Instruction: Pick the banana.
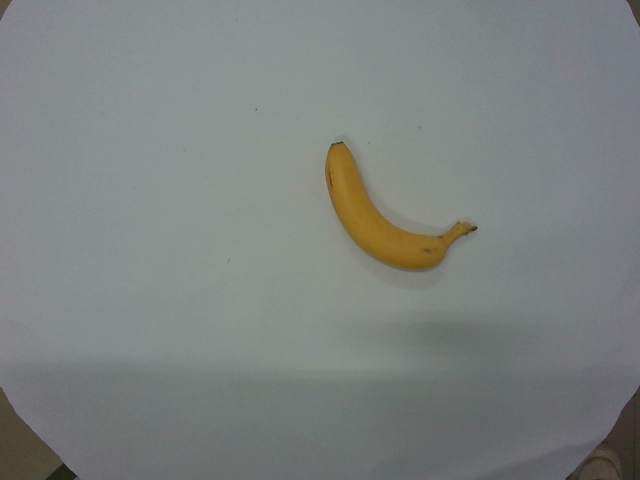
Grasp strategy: vertical